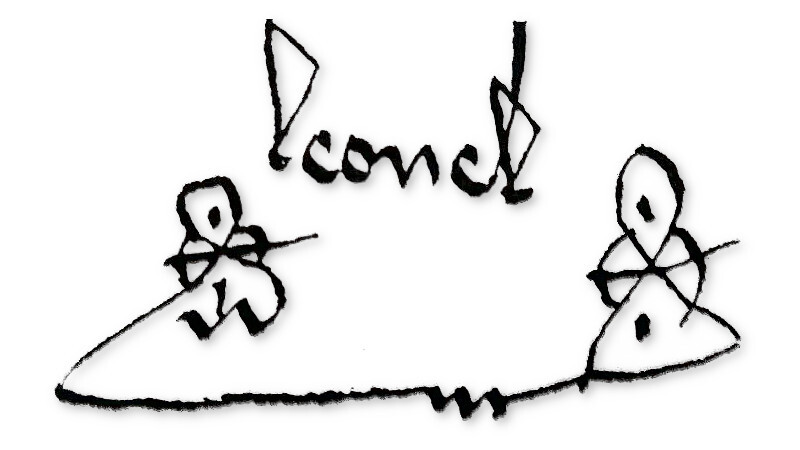
Signature of: leonel de navarra